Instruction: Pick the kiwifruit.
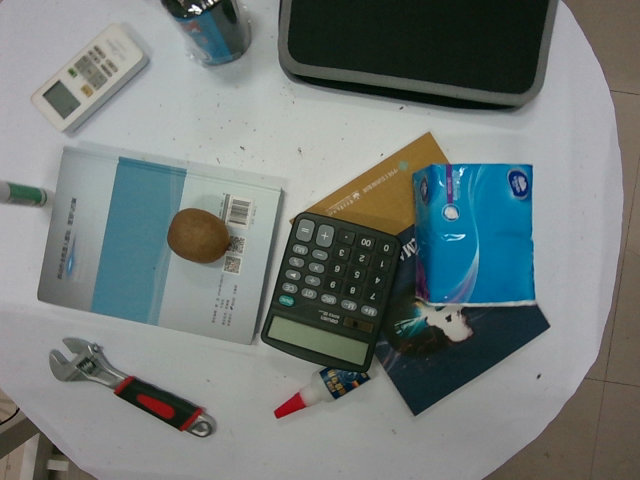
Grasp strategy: vertical